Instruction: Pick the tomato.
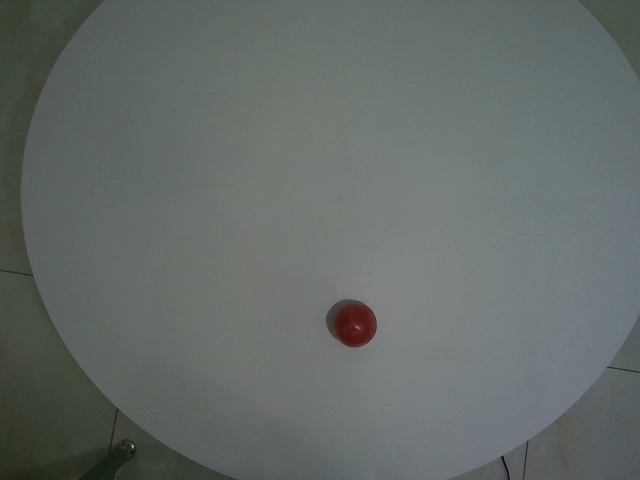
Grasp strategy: vertical